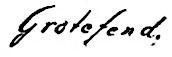
Signature of: georg friedrich grotefend